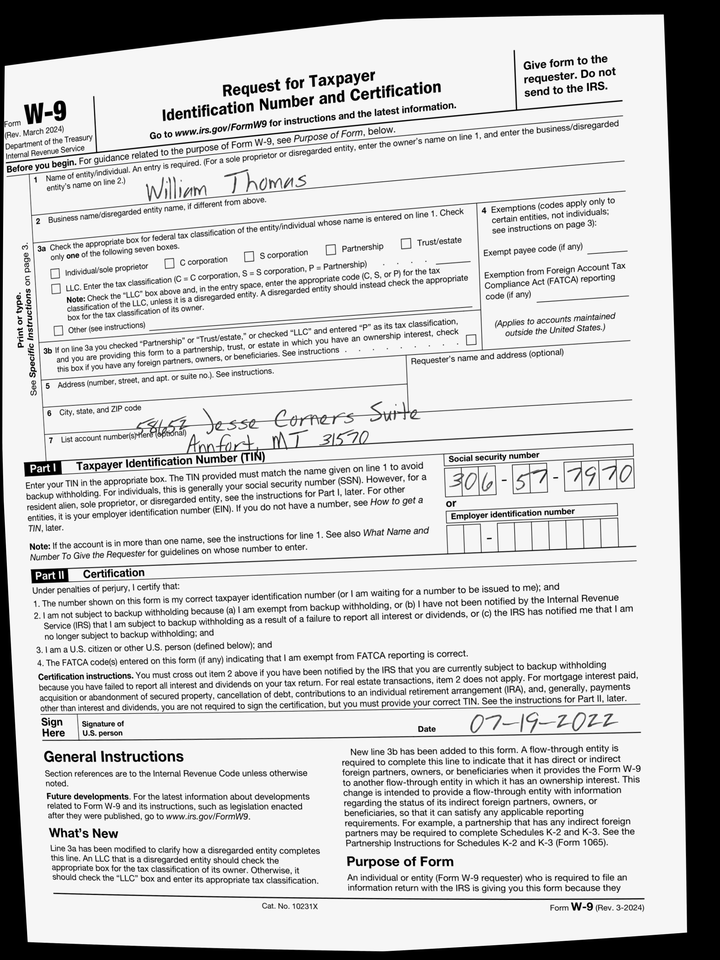
adr1: 58652 Jesse Corners Suite 081
adr2: Annfort, MT 31570
cbx: no
ssn: 306577970
enm: William Thomas
sdt: 07-19-2022